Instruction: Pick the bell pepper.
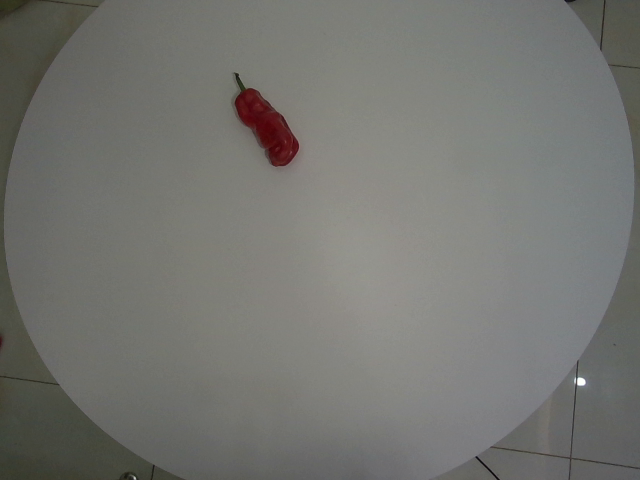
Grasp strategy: vertical